Question: What do the imaging results show?
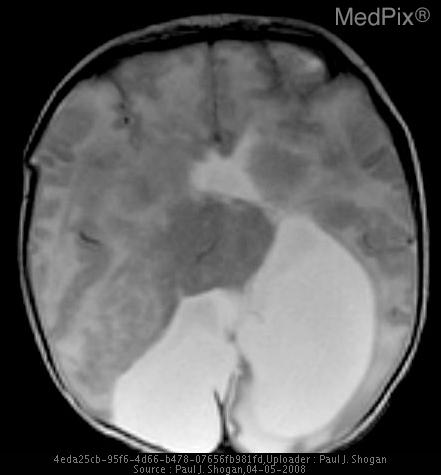
Answer: The imaging shows This patient has agenesis of the corpus callosum.  The posterior fossa is small, with a normally formed cerebellum, which is compressed inferiorly, and the 4th ventricle and cerebral aqueduct are patent.  The globes maintain cross-midline symmetry, and hypotelorism is noted.  The optic tracts are normally formed.  The thalami are fused, and there is partial interhemispheric fusion of the insular parenchyma, and a suggestion of anterior frontal lobe fusion.  There is a partially formed posterior falx cerebri, and anterior interhemispheric fissure.  There is a probable large monoventricle with a dorsal interhemispheric cyst, abutting dysplastic cerebral tissue.  There is an apparent hypoplastic left internal jugular vein.  A cephalocele at the vertex is also noted. T2 weighted axial image reveals fusion of the thalami. There is a partially formed posterior falx cerebri, and anterior interhemispheric fissure.  Again noted is a rudimentary left occipital horn abutting dysplastic cerebral tissue.  There is a prominent third ventricle, and left larger than right lateral ventricle.  Additionally, a fluid collection is noted to the right of the posterior falx cerebri..